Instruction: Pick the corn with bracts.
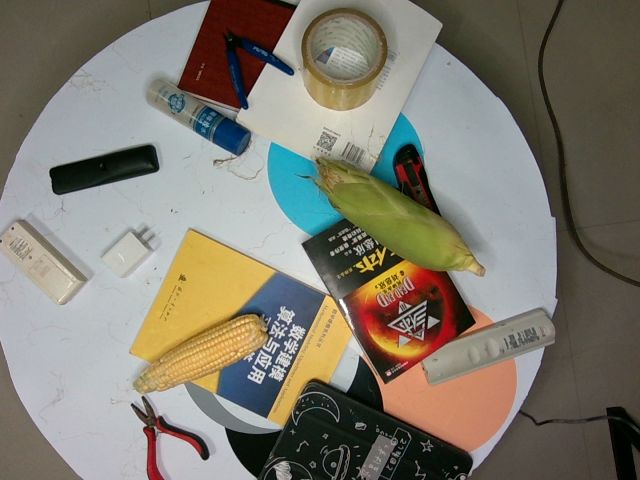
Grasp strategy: vertical